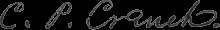
Signature of: christopher pearse cranch